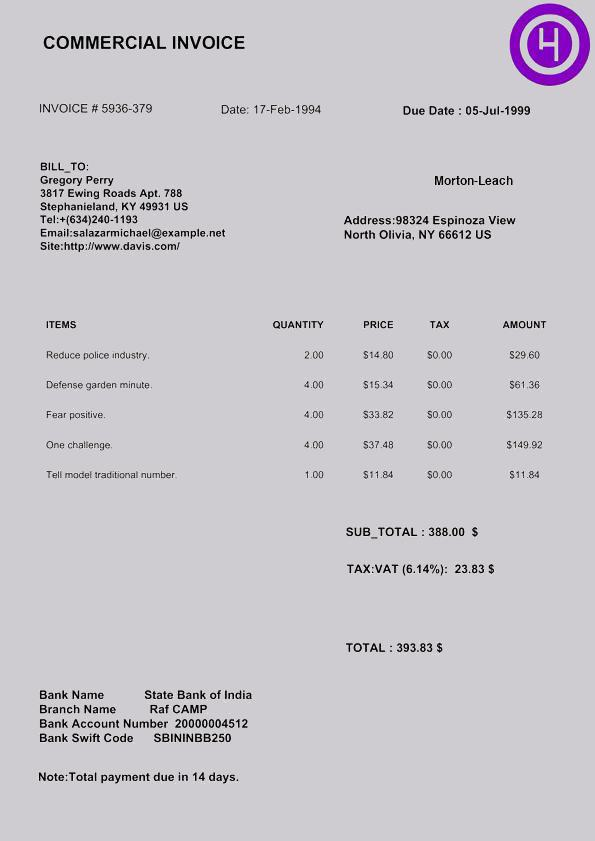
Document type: Invoice